Question: Talk about the condition:
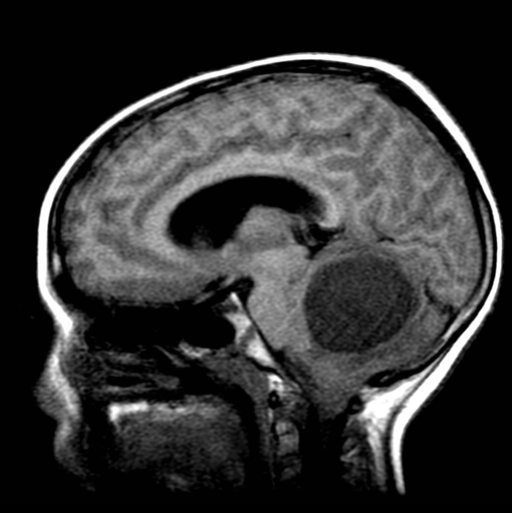
Answer: The disease is discussed as: Cerebellar  astrocytoma  accounts  for about 11 - 30% of primary CNS tumors in children, and has a post-resection survival of up to  94% at 10 years.  This tumor makes up about one-third of childhood posterior fossa tumors, typically presenting  late  in  the  first decade  or  in  the  early second decade.  These well-circumscribed masses are often completely  resected surgically,  with  no  other therapy required.

Cerebellar  astrocytoma  tends  to involve the hemispheres, although extension into or origin  within  the  vermis  or  even  the fourth  ventricle  have  been  described infrequently.  It may be predominantly cystic with a mural nodule (as shown in a  different patient,  Film .4), multicystic, or predominantly solid (diffuse) on CT or MR.  Recognizable cysts occur in up to 80%.   Histologically, most  are juvenile  pilocytic astrocytomas similar to those of the third ventricle region.   Diffuse  infiltrating  fibrillary  types occur  in  up  to  15%  of cerebellar astrocytomas and  have  a less favorable prognosis.    Frank   malignancy,   leptomeningeal seeding, and spontaneous hemorrhage are distinctly unusual.

Radiographically,  cerebellar  astrocytoma  arises  within  the cerebellar hemisphere and less  often  in the  vermis,  and  displaces the fourth ventricle without invading it.  On CT, 10-25% contain foci of calcification.  The mass is hypointense on T1-weighted  and  hyperintense on  T2-weighted MR, with one or more cystic components.  After contrast administration, the  mural  nodule  and/or  solid  components enhance, rendering nonenhancing cysts more conspicuous.

In  children, vermian or diffuse astrocytoma or those involving the fourth ventricle may mimic medulloblastoma or ependymoma.  In older    adolescents    or    adults,   hemangioblastoma   may   present as a cystic mass indistinguishable from cerebellar astrocytoma.  Metastasis  is  the most  common  posterior  fossa  neoplasm in adulthood.  Rarely vascular malformation,  abscess,  or   lymphoma   might   have   a   similar radiographic appearance.